Question: What type of tax is indicated in the document, personal property or real estate?
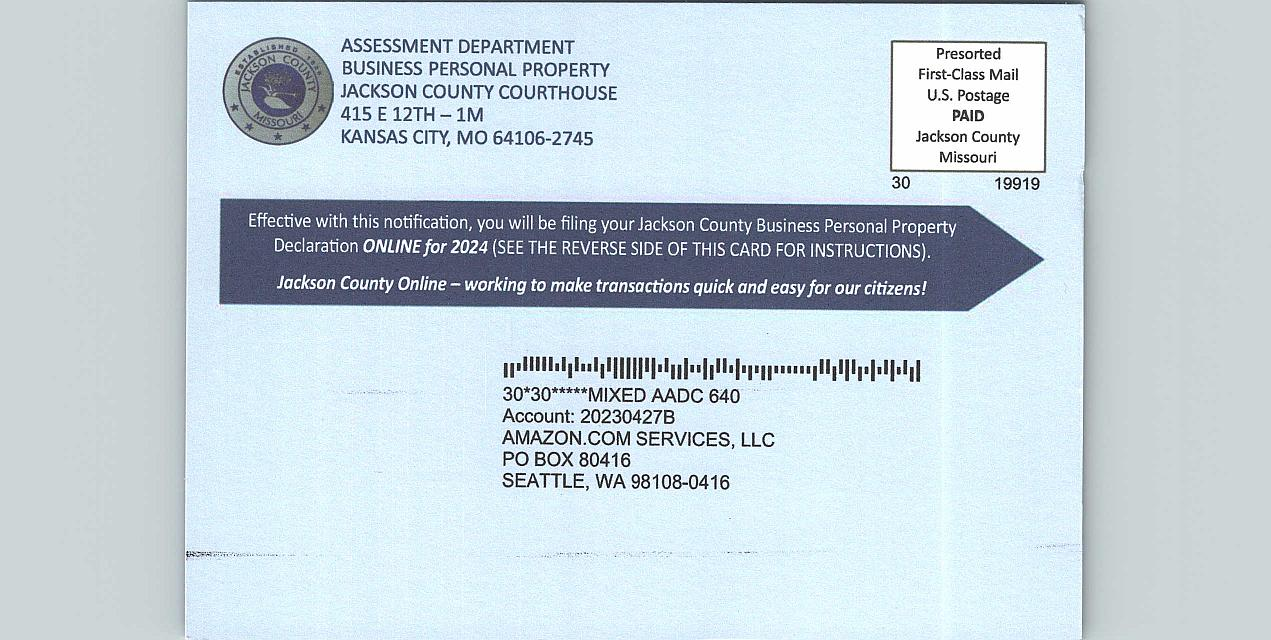
Answer: "Business Personal Property"